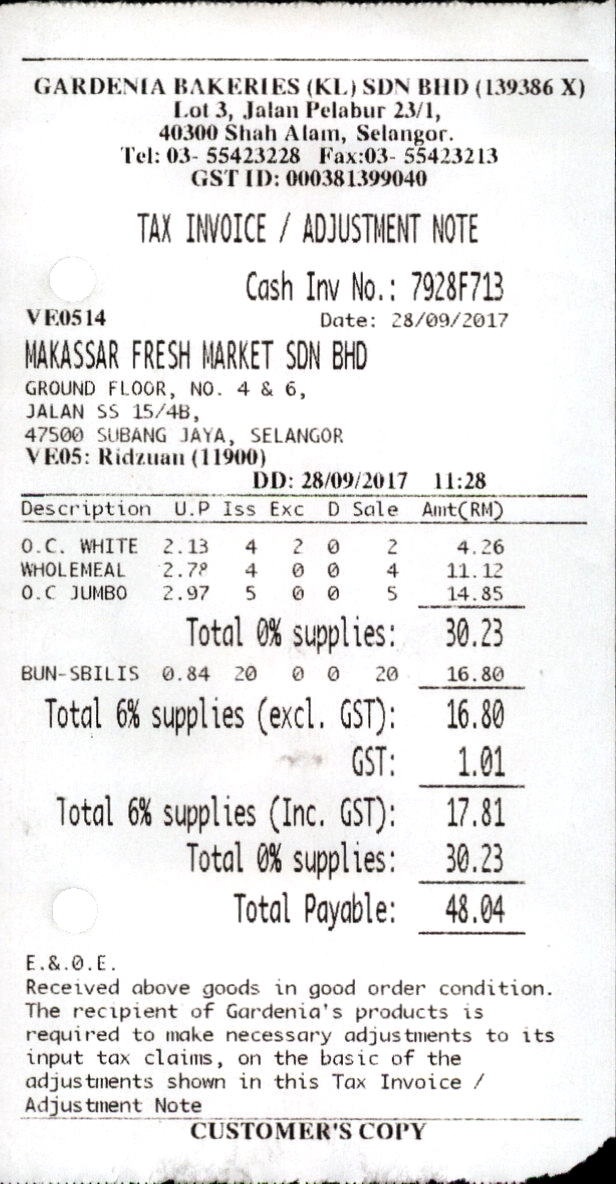
GARDENIA BAKERIES (KL) SDN BHD (139386 X)
LOT 3, JALAN PELABUR 23/1,
40300 SHAH ALAM, SELANGOR.
TEL: 03- 55423228
GST ID: 000381399040
TAX INVOICE / ADJUSTMENT NOTE
CASH INV NO.: 7928F713
VE0514
DATE: 28/09/2017
MAKASSAR FRESH MARKET SDN BHD
GROUND FLOOR, NO. 4 & 6,
JALAN SS 15/4B,
47500 SUBANG JAYA, SELANGOR
VE05: RIDZUAN (11900)
DD: 28/09/2017
11:28
DESCRIPTION
U.P
D
AMT(RM)
O.C. WHITE
2.13
4
2
0
2
4.26
WHOLEMEAL
2.78
4
0
0
4
11.12
O.C JUMBO
2.97
5
0
0
5
14.85
TOTAL 0% SUPPLIES:
30.23
BUN-SBILIS
0.84
20
0
0
20
16.80
TOTAL 6% SUPPLIES (EXCL. GST):
16.80
GST:
1.01
TOTAL 6% SUPPLIES (INC. GST):
17.81
TOTAL 0% SUPPLIES:
30.23
TOTAL PAYABLE:
48.04
E.&.0.E.
RECEIVED ABOVE GOODS IN GOOD ORDER CONDITION.
THE RECIPIENT OF GARDENIA'S PRODUCTS IS
REQUIRED TO MAKE NECESSARY ADJUSTMENTS TO ITS
INPUT TAX CLAIMS, ON THE BASIC OF THE
ADJUSTMENTS SHOWN IN THIS TAX INVOICE /
ADJUSTMENT NOTE
CUSTOMER'S COPY
FAX:03- 55423213
ISS
EXC
SALE